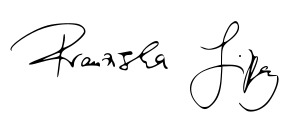
Signature of: franziska giffey